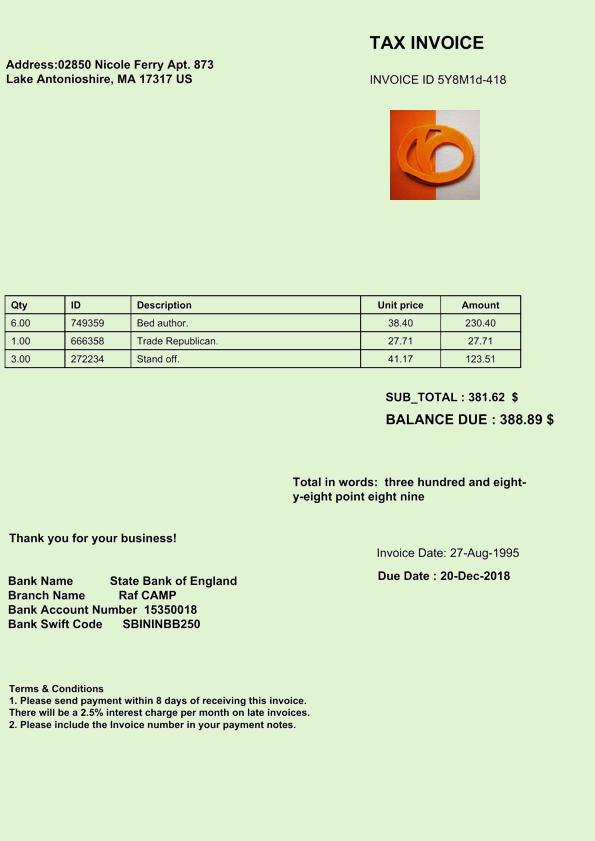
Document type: Invoice